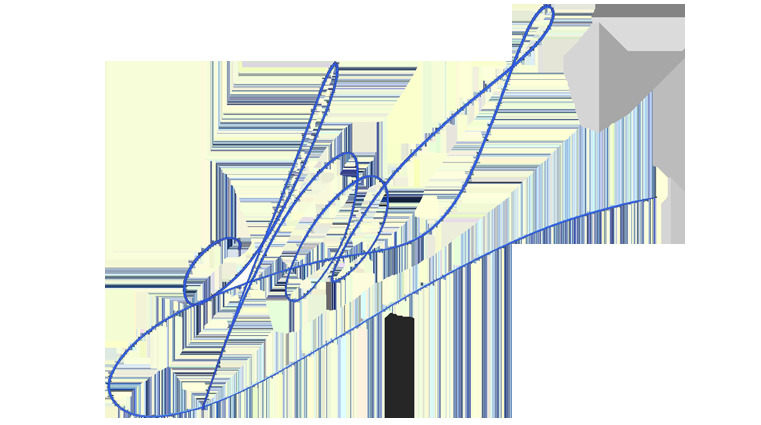
Signature of: eugene muraviov